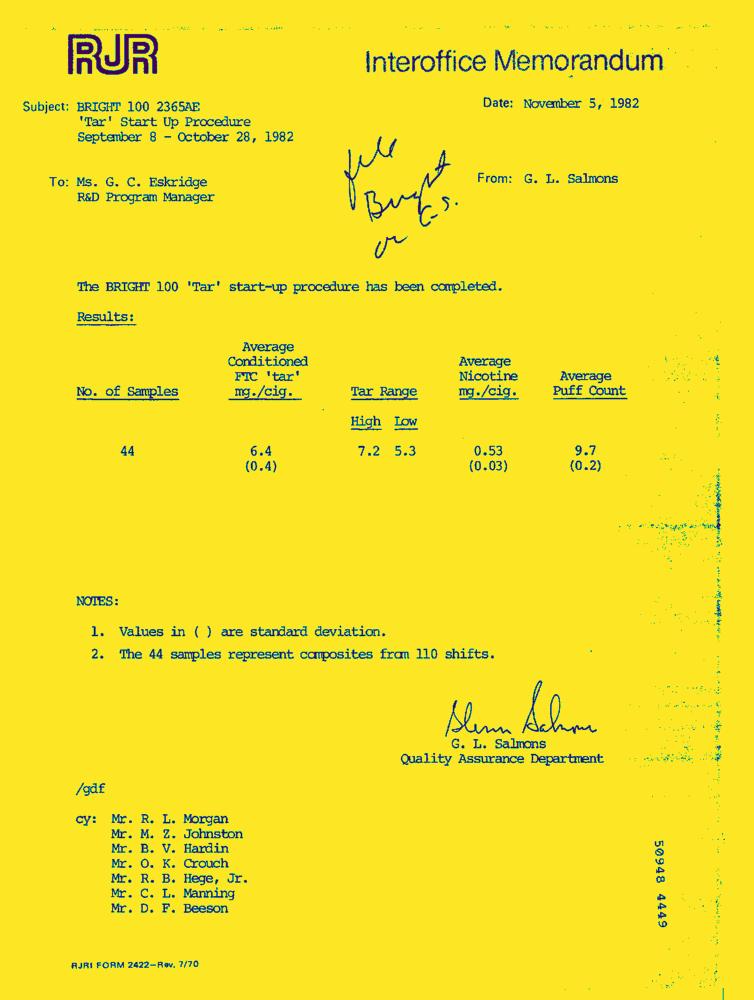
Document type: Letter-Doc